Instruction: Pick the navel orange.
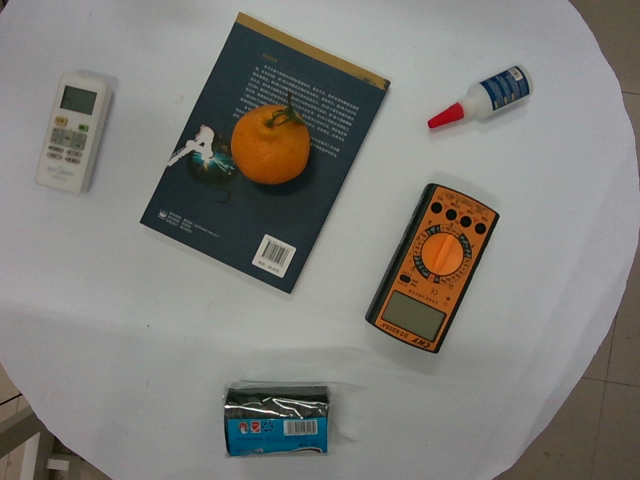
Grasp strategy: vertical